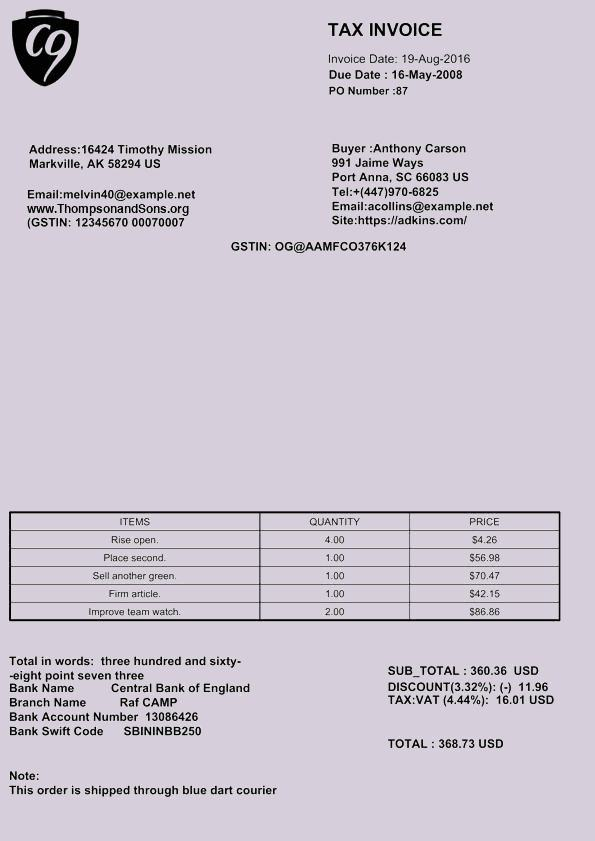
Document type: Invoice